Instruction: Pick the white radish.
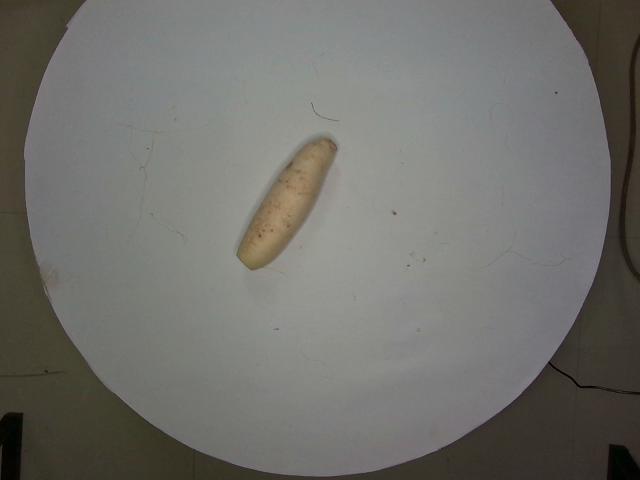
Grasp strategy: vertical